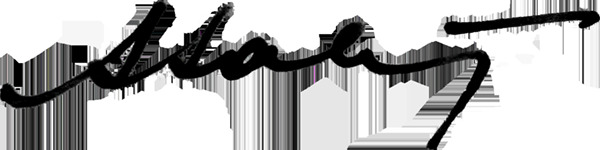
Signature of: q722237